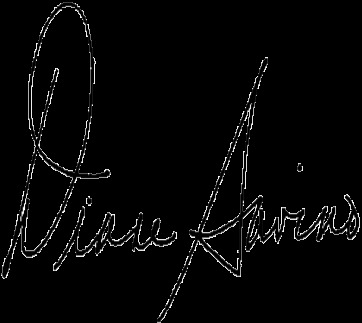
Signature of: diane savino